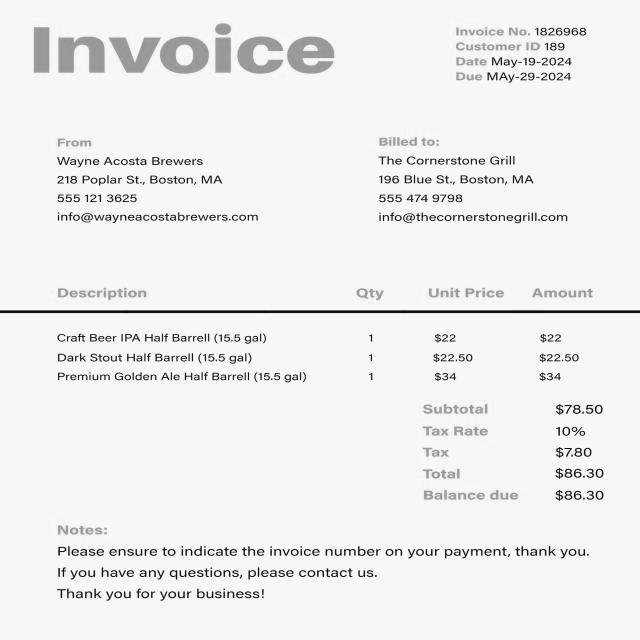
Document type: Invoice